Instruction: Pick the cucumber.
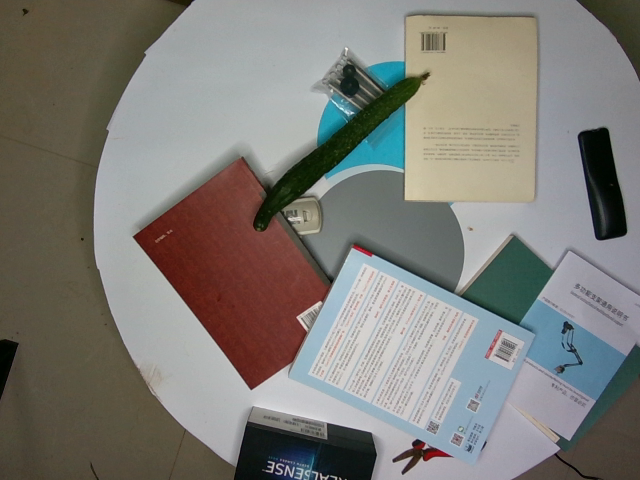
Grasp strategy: vertical